Question: What is the address or location of the property listed in the document?
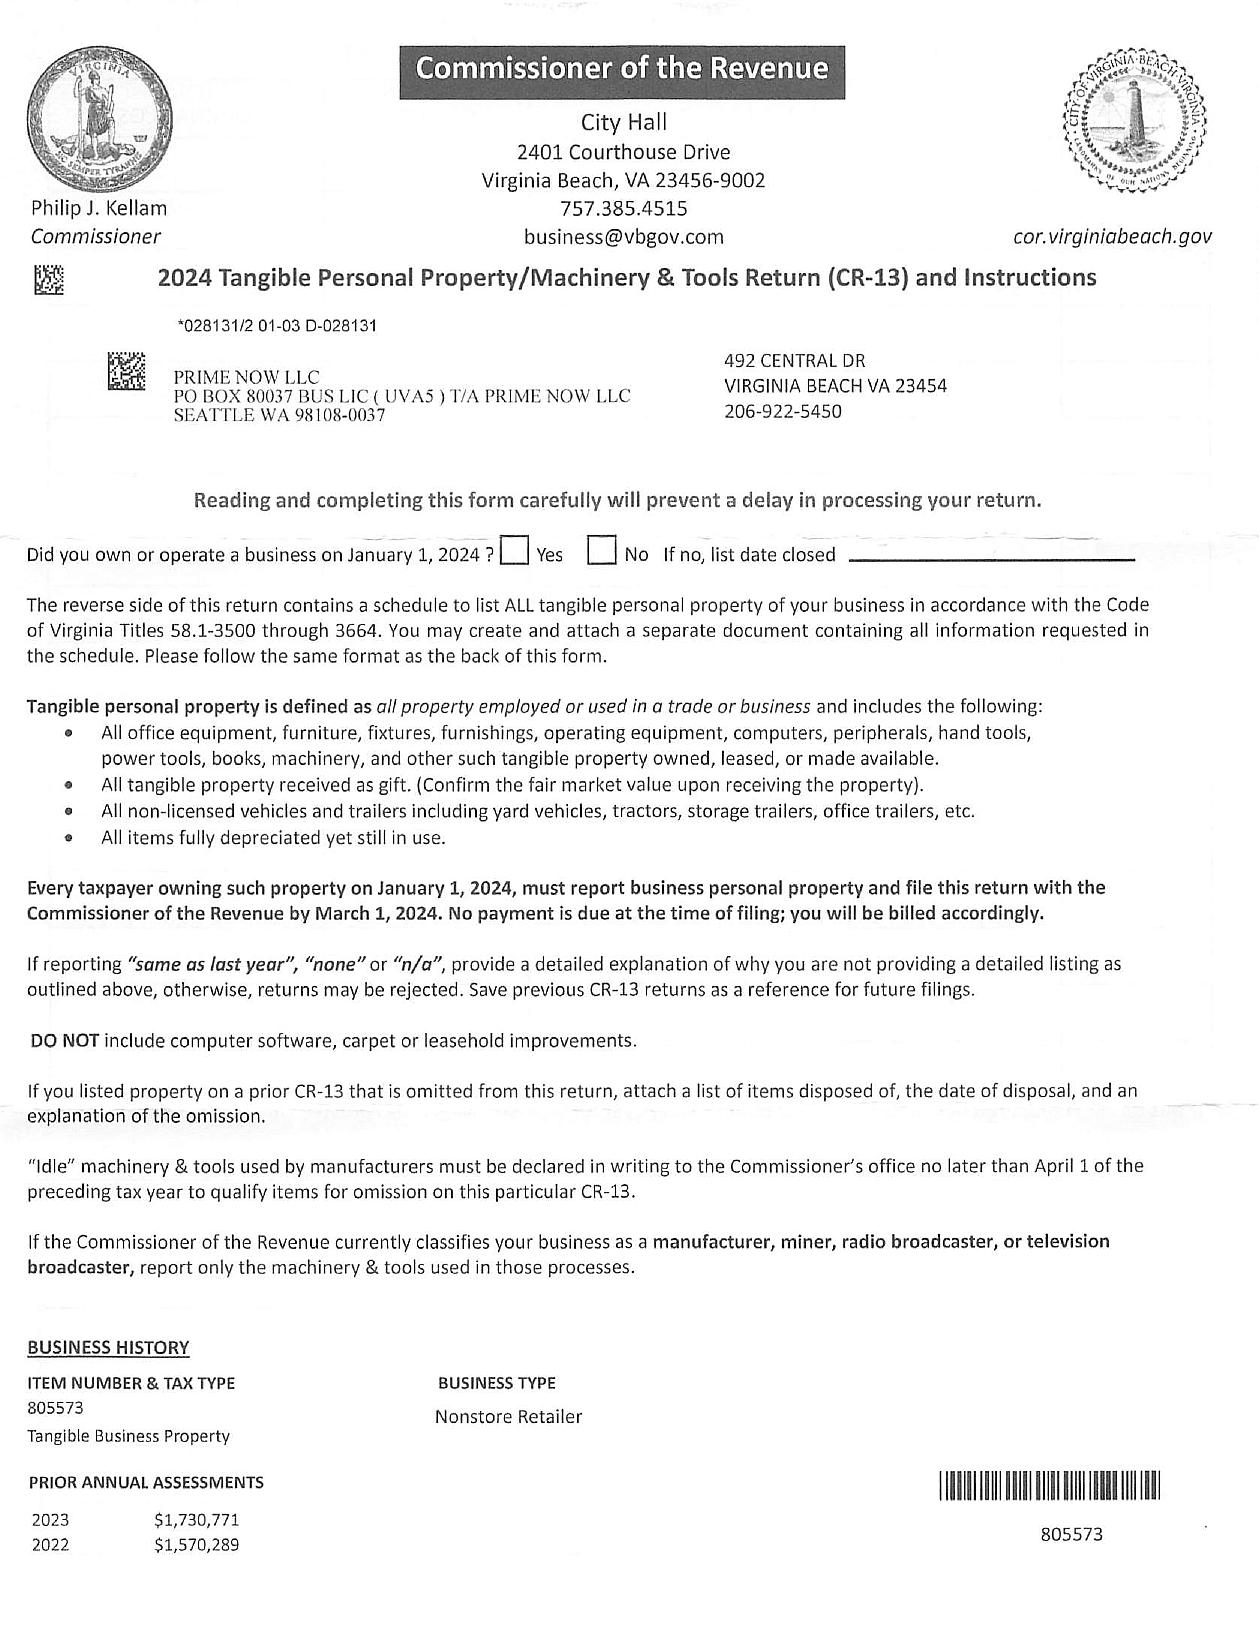
Answer: "492 CENTRAL DR, VIRGINIA BEACH VA 23454"